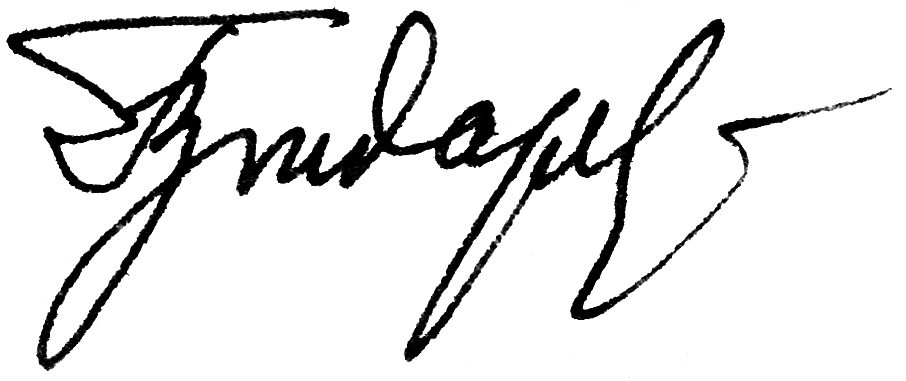
Signature of: vsevolod bondarev